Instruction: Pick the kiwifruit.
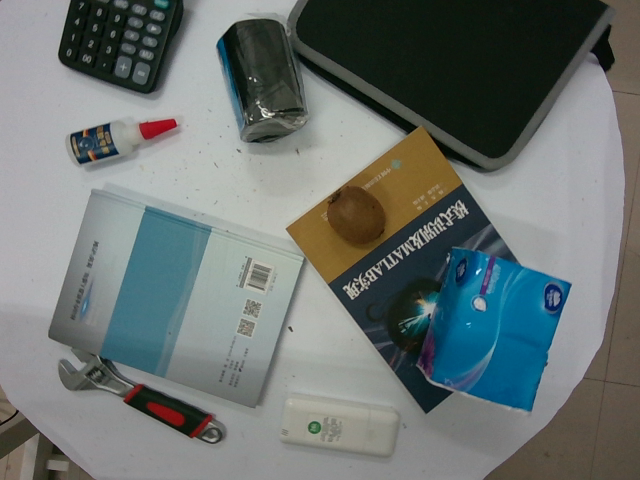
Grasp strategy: vertical